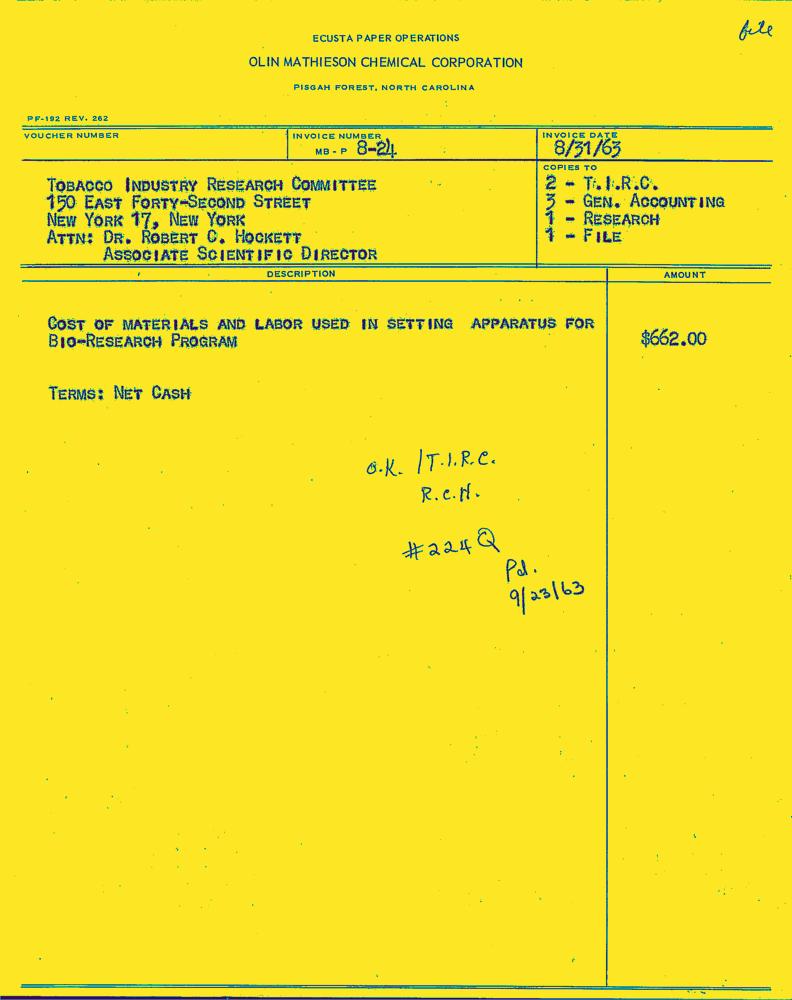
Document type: Invoice-Doc